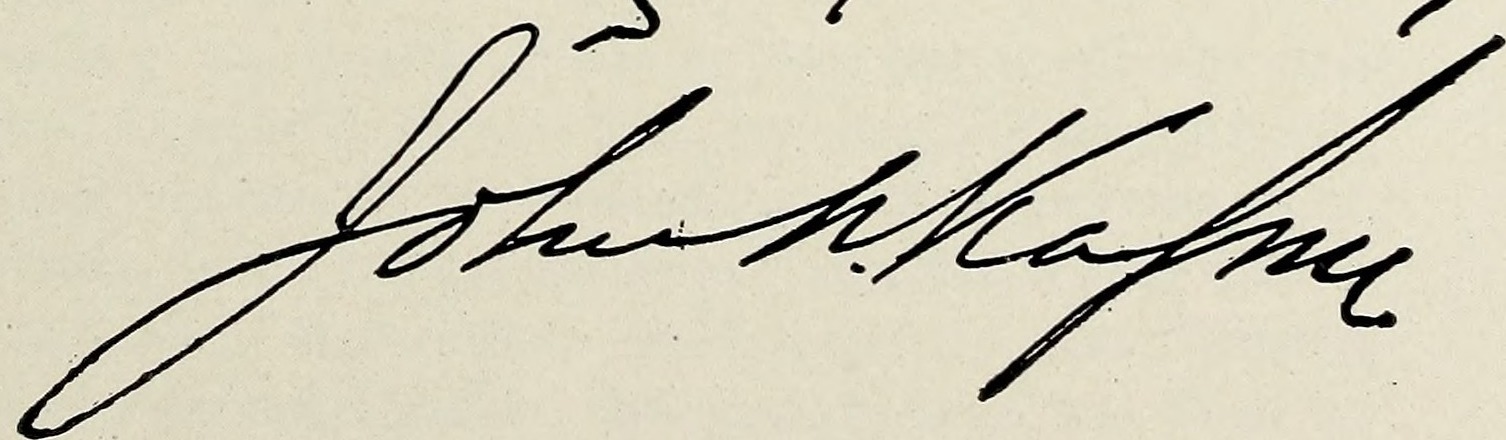
Signature of: john a kasson